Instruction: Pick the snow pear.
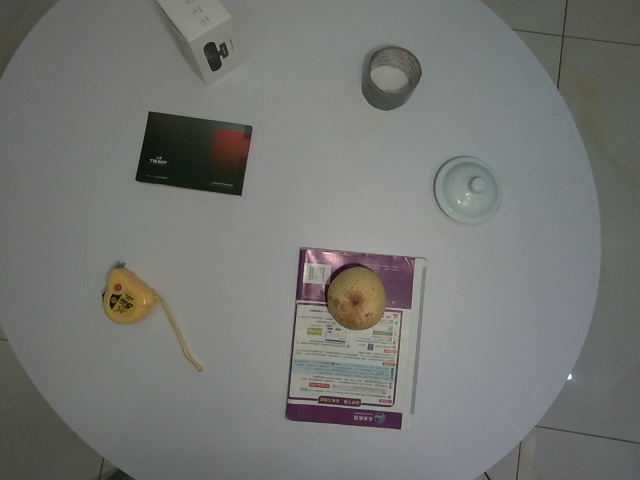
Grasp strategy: vertical